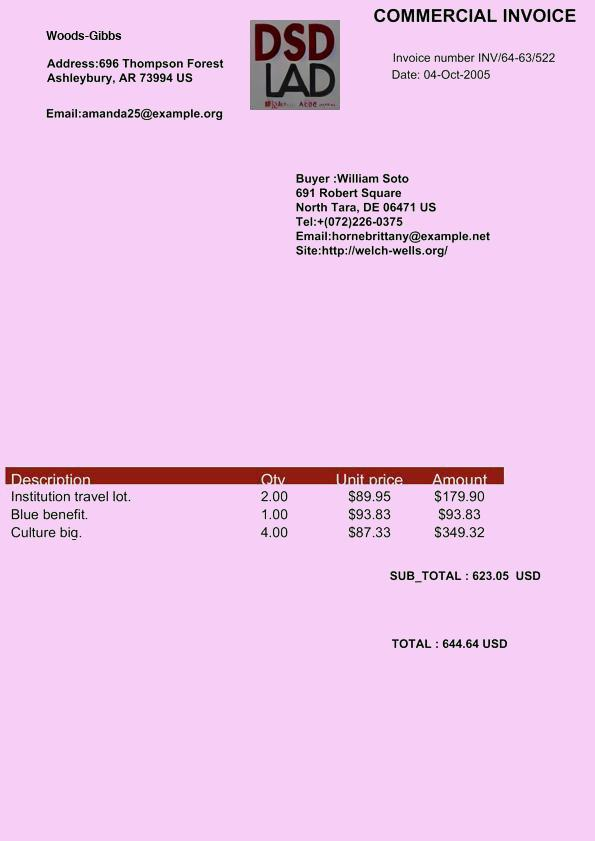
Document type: Invoice